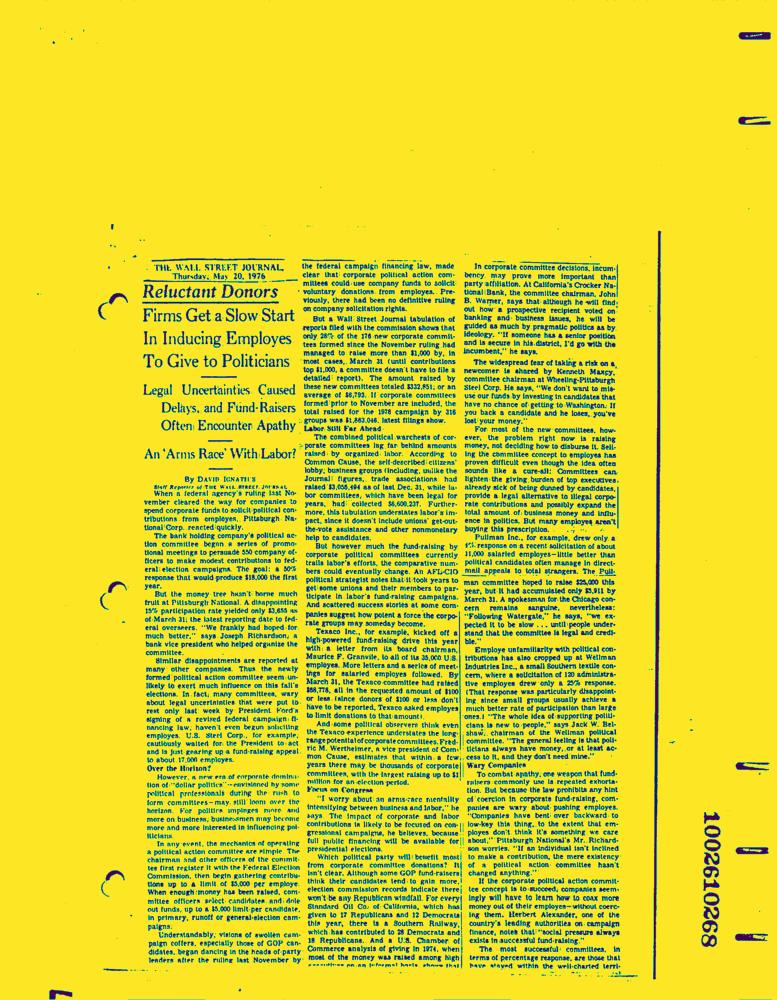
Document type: News-Article